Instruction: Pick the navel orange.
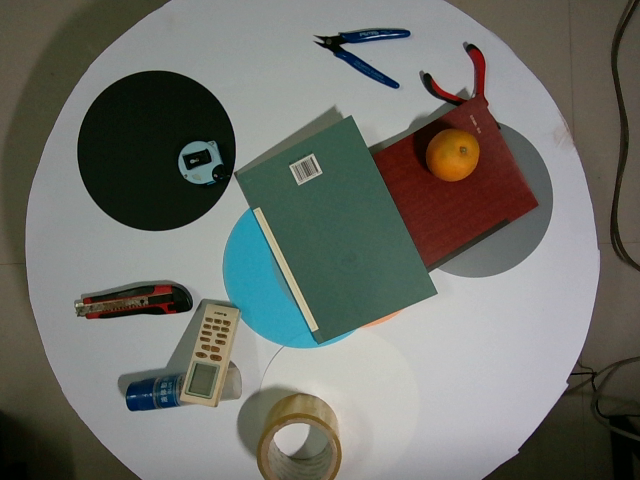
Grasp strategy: vertical